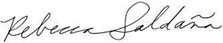
Signature of: rebecca saldaña